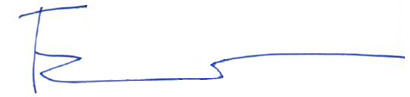
Signature of: josé juan franco rodríguez